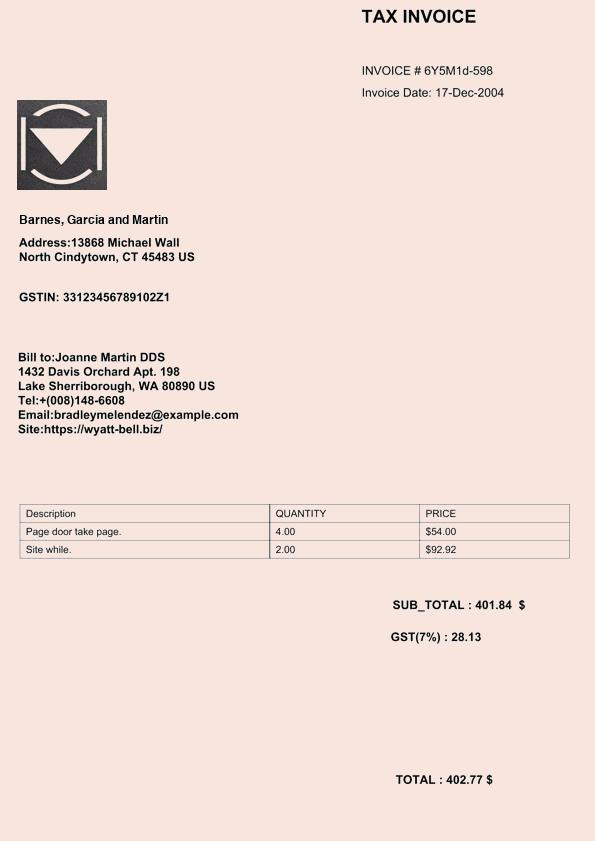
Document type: Invoice